Patient: Female, age 73
A 73-year-old woman visited a local doctor complaining of persistent dry cough for three months. Chest computed tomography (CT) showed consolidation in the right lower lobe. She was considered to have bacterial pneumonia and received treatment with garenoxacin for one week, but her symptoms did not improve. Then, she was referred to our institution where she was diagnosed as having diabetes mellitus at 73 years old and received treatment with sitagliptin 50 mg/day. She had no history of smoking or dust exposure.
Her vital signs on the first visit included a heart rate of 73 beats/min, blood pressure of 110/63 mmHg, and body temperature of 35.9  C. Chest auscultation revealed fine crackles. She had no signs or symptoms of edema, arthritis, skin lesions characteristic of DM, myalgia, muscle tenderness, or muscle weakness.
Arterial blood gas analysis under ambient air showed a pH of 7.423, partial pressure of carbon dioxide of 39.7 mmHg, and partial pressure of oxygen (PaO2) of 74.3 mmHg. Laboratory findings were as follows: white blood cell count, 6300/mm3; neutrophils, 4300/mm3; eosinophils, 200/mm3; basophils, 0/mm3; monocytes, 400/mm3; lymphocytes, 1300/mm3; hemoglobin, 11.9 g/dL; platelet count, 26.3 x 104/mm3; serum total protein, 7.3 g/dL; albumin, 4.0 g/dL; normal liver transaminase; lactate dehydrogenase, 207 IU/L; creatine kinase, 72 U/L; creatinine, 0.68 mg/dL; C-reactive protein, 0.26 mg/dL; ferritin, 471 ng/mL; Krebs von den Lungen-6 (KL-6), 609 U/mL; surfactant protein-D, 42.0 ng/mL; and brain natriuretic peptide, 7.9 pg/mL. Her anti-nuclear antibody titer was x 40 with a homogeneous pattern. Rheumatoid factor, anti-cyclic citrullinated peptide antibody, anti-aminoacyl tRNA synthetase antibody, anti-Sjogren's-syndrome-related antigen A antibody, proteinase 3-anti-neutrophil cytoplasmic autoantibody (ANCA), and myeloperoxidase ANCA were all negative, as were beta-D glucan, Cryptococcus antigen, and interferon gamma release assay (QuantiFERON ). Pulmonary function testing showed obstructive respiratory dysfunction (Table 1). Chest radiography showed consolidation in the right lower lung field (Fig. 1). Chest high-resolution CT (HRCT) showed subpleural consolidation with volume reduction in the right lower lobe and localized ground-glass opacity in the left lower lobe (Fig. 2A). Bronchoalveolar lavage (BAL) obtained from the right B8b had a total cell count of 1.7 x 105 cells/mL (macrophages, 45.0%; lymphocytes, 48.1%; neutrophils, 2.3%; and eosinophils, 4.6%). The CD4/CD8 lymphocyte ratio was 2.2. No significant pathogens were cultured from the BAL. Transbronchial lung biopsy (TBLB) of the right B8a was performed, but no alveoli were present in the specimens.
We suspected that she might have cryptogenic organizing pneumonia, invasive mucinous adenocarcinoma, or malignant lymphoma. We treated her with prednisolone (PSL) 40 mg per day and observed the response to the treatment. Although she received PSL for two weeks, her pulmonary lesions did not improve (Fig. 2B). We discontinued the PSL and performed TBLB of the right B10, but only a few atypical cells were present in the specimens. Two months after discontinuation of the PSL, chest HRCT showed slight worsening of the left lower lobe consolidation (Fig. 2C). A SLB of the right upper lobe was performed to obtain a definitive diagnosis. The specimen showed subpleural perilobular airspace organization and fibrosis, subpleural fibroelastosis, and inflammation in the respiratory bronchioles (Fig. 3). We considered that she had ILD, but we could not specifically diagnose ILD based on these pathological findings. Therefore, we determined that she had unclassifiable idiopathic interstitial pneumonia.
One month after SLB (6 months after the first visit), cracking and hyperkeratosis of the tips and margins of her fingers (mechanic's hand) and erythematous papules on the dorsum of the right proximal interphalangeal joints and distal interphalangeal joints (Gottron's papules) appeared (Fig. 4). Manual muscle testing revealed no weakness of the muscles, and electromyography showed no myogenic changes. Arterial blood gas analysis under ambient air showed a PaO2 of 78.1 mmHg. Her levels of lactate dehydrogenase of 270 U/L, KL-6 of 789 U/mL, surfactant protein-D of 130 ng/mL, ferritin of 477 ng/mL, and C-reactive protein of 1.62 mg/dL were all elevated. The anti-MDA5 antibody index was 665 (normal: <32). Her levels of creatine kinase of 51 U/L, myoglobin of <21 ng/dL, and aldolase of 5.2 IU/L were not elevated. Chest HRCT showed worsening of the bilateral subpleural consolidation and ground-glass opacity (Fig. 5A). On the basis of these findings, we held a multidisciplinary discussion and made a diagnosis of anti-MDA5 antibody-positive CADM associated with ILD. She was then treated with PSL, tacrolimus, and intravenous (IV) cyclophosphamide, and she was administered trimethoprim/sulfamethoxazole as prophylaxis for pneumocystis pneumonia. IV cyclophosphamide was discontinued after two cycles because cytomegalovirus (CMV) infection and invasive pulmonary aspergillosis developed. After the treatment was initiated, her clinical symptoms improved, and her KL-6 and ferritin levels decreased (Fig. 6). Six months after starting the treatment, chest HRCT showed improvement of the consolidation and ground-glass opacity (Fig. 5B and C). Subsequently, the anti-MDA5 antibody index was measured in cryopreserved serum obtained on her first admission, and it proved to be 740.
Keywords: anca, cytoplasmic autoantibody, anti-melanoma differentiation-associated gene 5, bal, bronchoalveolar lavage, cadm, clinically amyopathic dermatomyositis, cmv, cytomegalovirus, ct, computed tomography, clinically amyopathic dermatomyositis, dm, dermatomyositis, hrct, high-resolution computed tomography, ild, interstitial lung disease, ivcy, intravenous cyclophosphamide, interstitial lung disease, kl-6, krebs von den lungen-6, mda5, anti-melanoma differentiation-associated gene 5, psl, prednisolone, pao2, partial pressure of oxygen, rp-ild, rapidly progressive interstitial lung disease, slb, surgical lung biopsy, slowly progressive, surgical lung biopsy, tblb, transbronchial lung biopsy
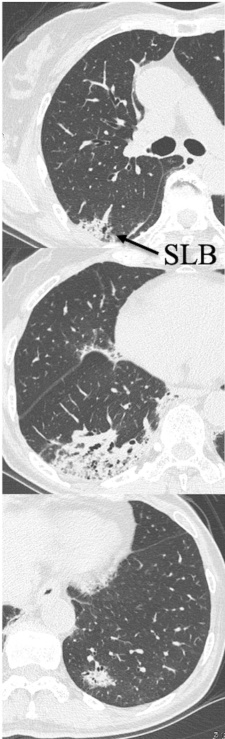
Image caption: Pulmonary findings of chest high-resolution computed tomography. (A) One month after the surgical lung biopsy, bilateral subpleural consolidation and ground-glass opacity had worsened.